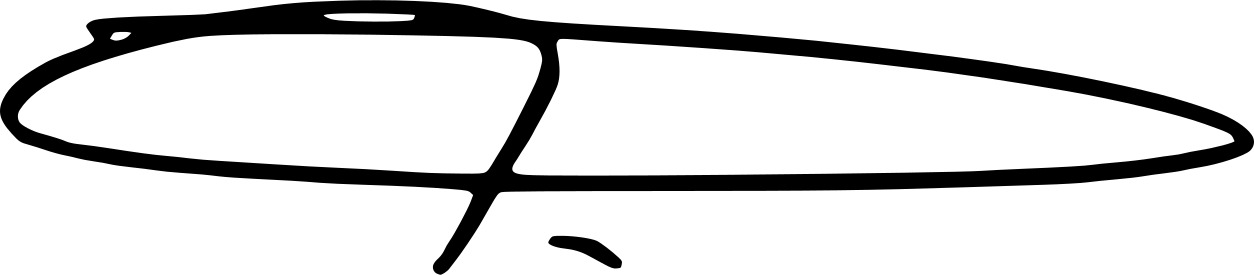
Signature of: carlos martens bilongo